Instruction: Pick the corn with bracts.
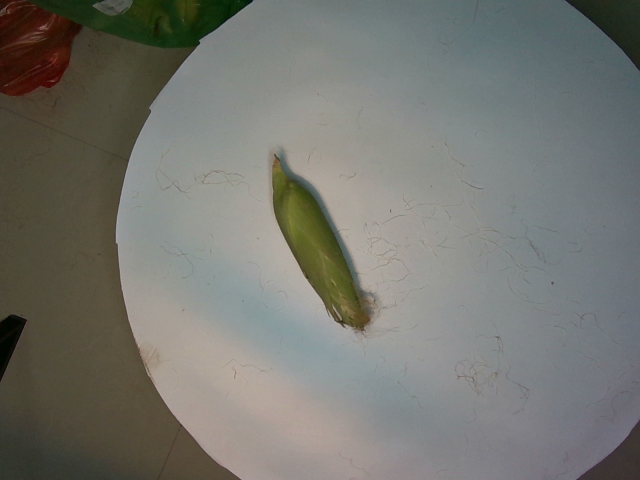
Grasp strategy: vertical